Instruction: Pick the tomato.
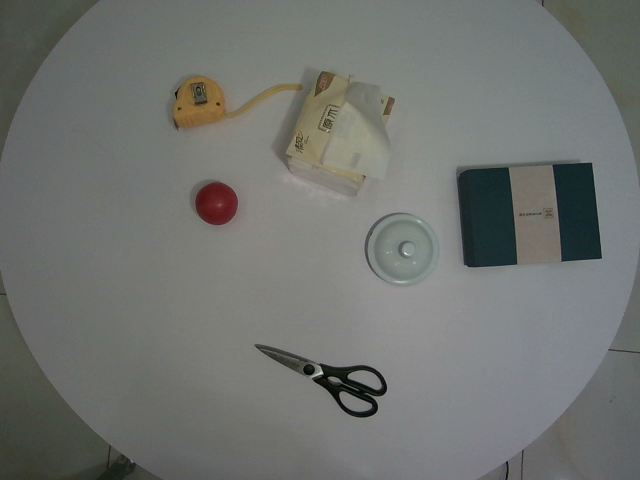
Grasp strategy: vertical